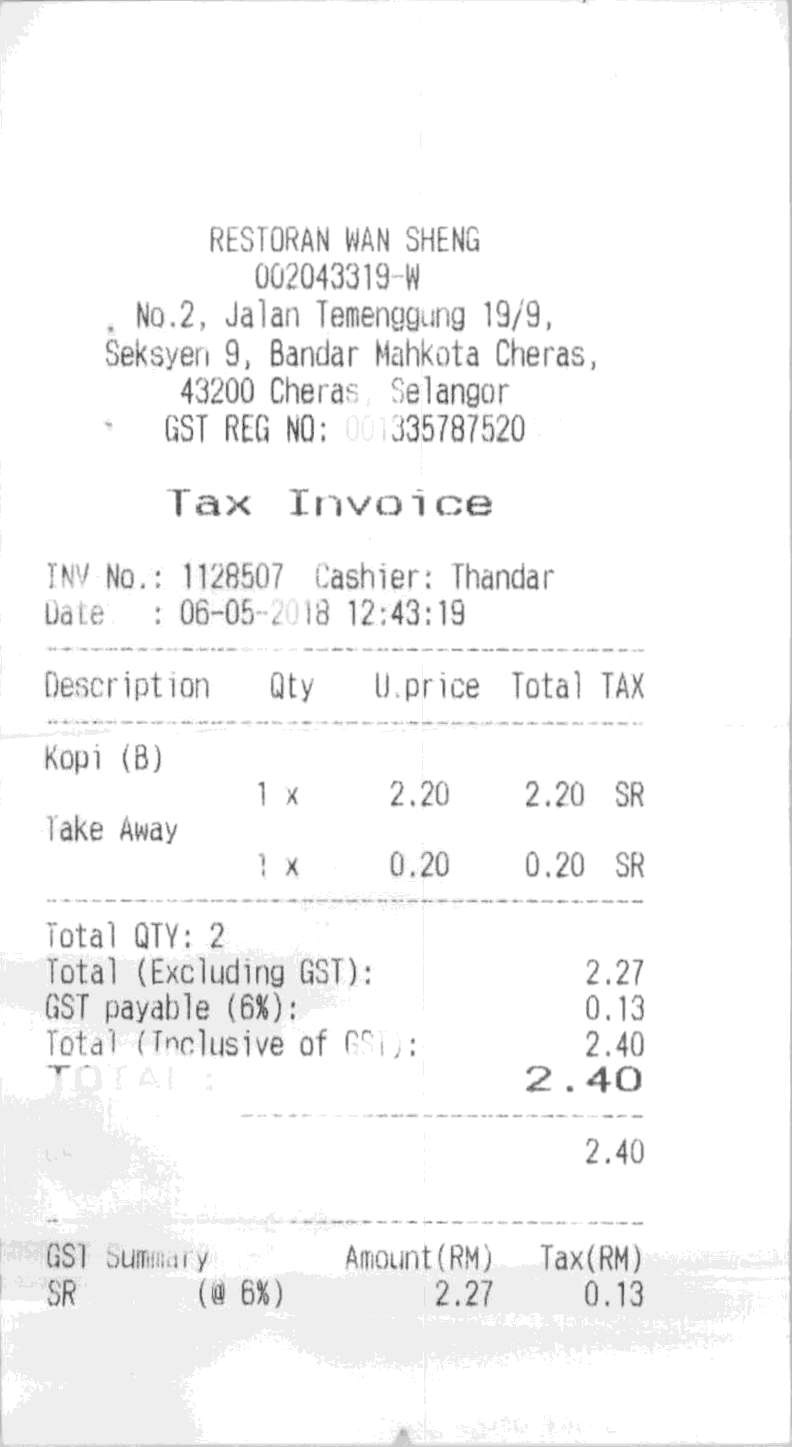
RESTORAN WAN SHENG
002043319-W
NO.2, JALAN TEMENGGUNG 19/9,
SEKSYEN 9, BANDAR MAHKOTA CHERAS,
43200 CHERAS, SELANGOR
GST REG NO: 001335787520
TAX INVOICE
INV NO. : 1128507
CASHIER: THANDAR
DATE
: 06-05-2018 12:43:19
DESCRIPTION
QTY
U.PRICE
TOTAL
TAX
KOPI (B)
1 X
2.20
2.20
SR
TAKE AWAY
1 X
0.20
0.20
SR
TOTAL QTY: 2
TOTAL (EXCLUDING GST):
2.27
GST PAYABLE (6%):
0.13
TOTAL (INCLUSIVE OF GST):
2.40
TOTAL :
2.40
2.40
GST SUMMARY
AMOUNT(RM)
TAX(RM)
SR
(@ 6%)
2.27
0.13